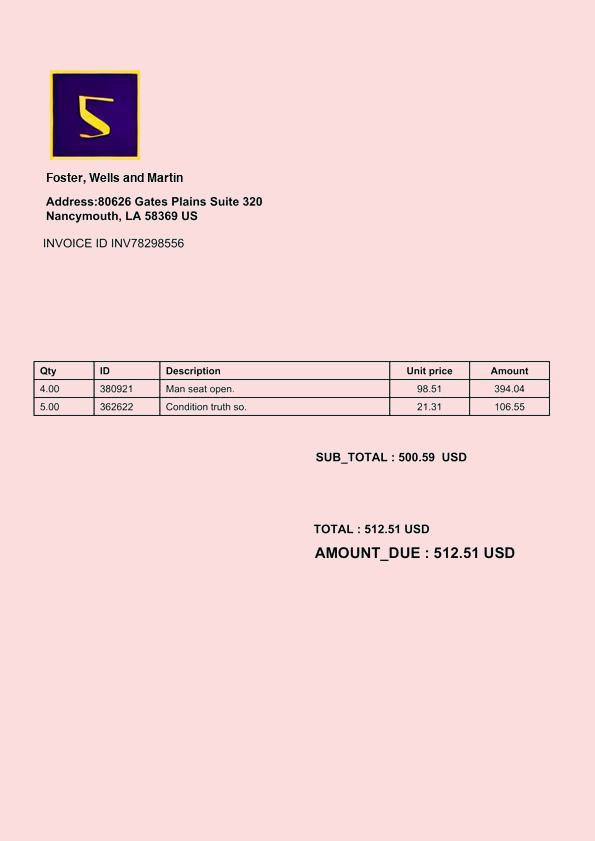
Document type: Invoice